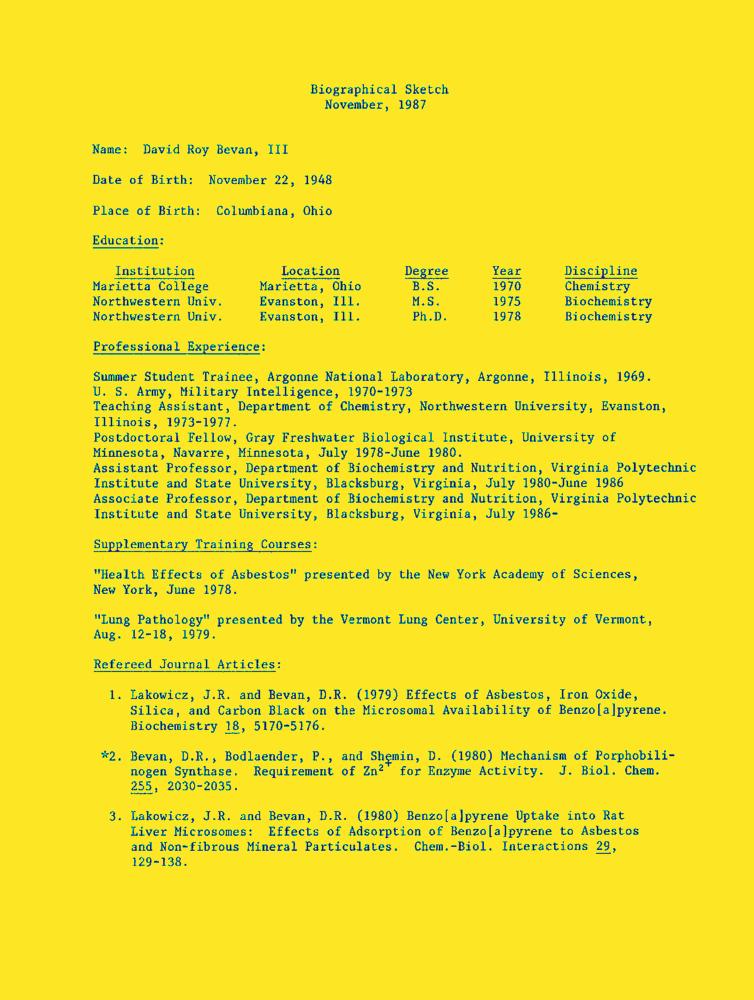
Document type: Resume-Doc